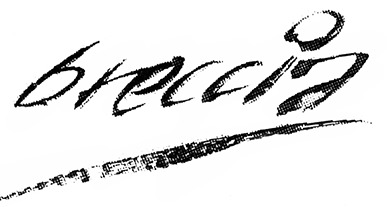
Signature of: alberto breccia